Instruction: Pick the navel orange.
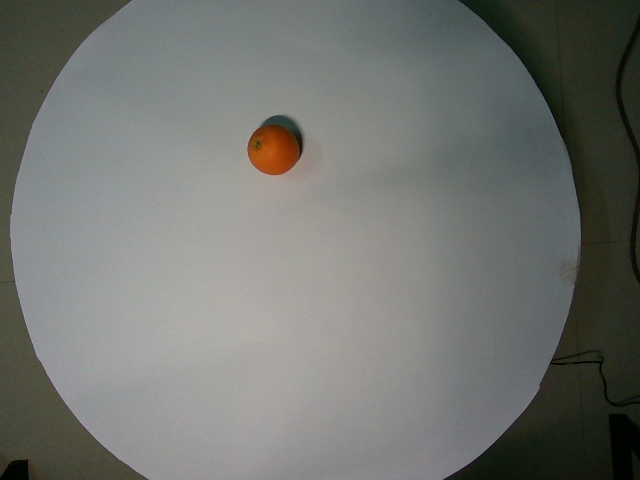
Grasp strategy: vertical